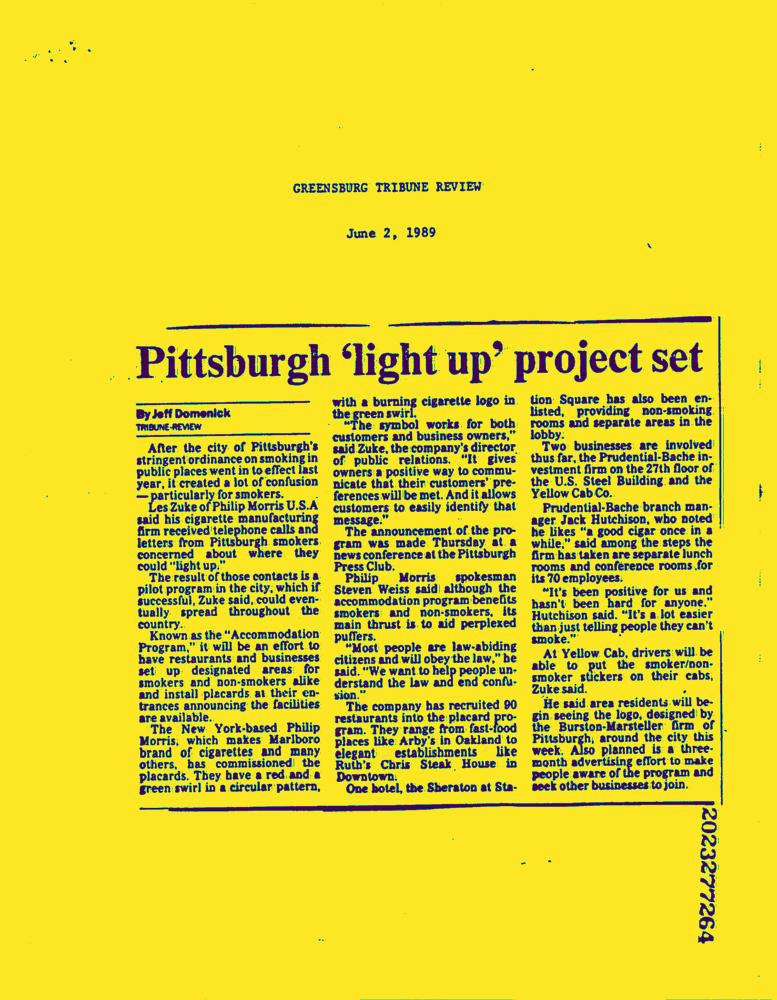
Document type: News-Article